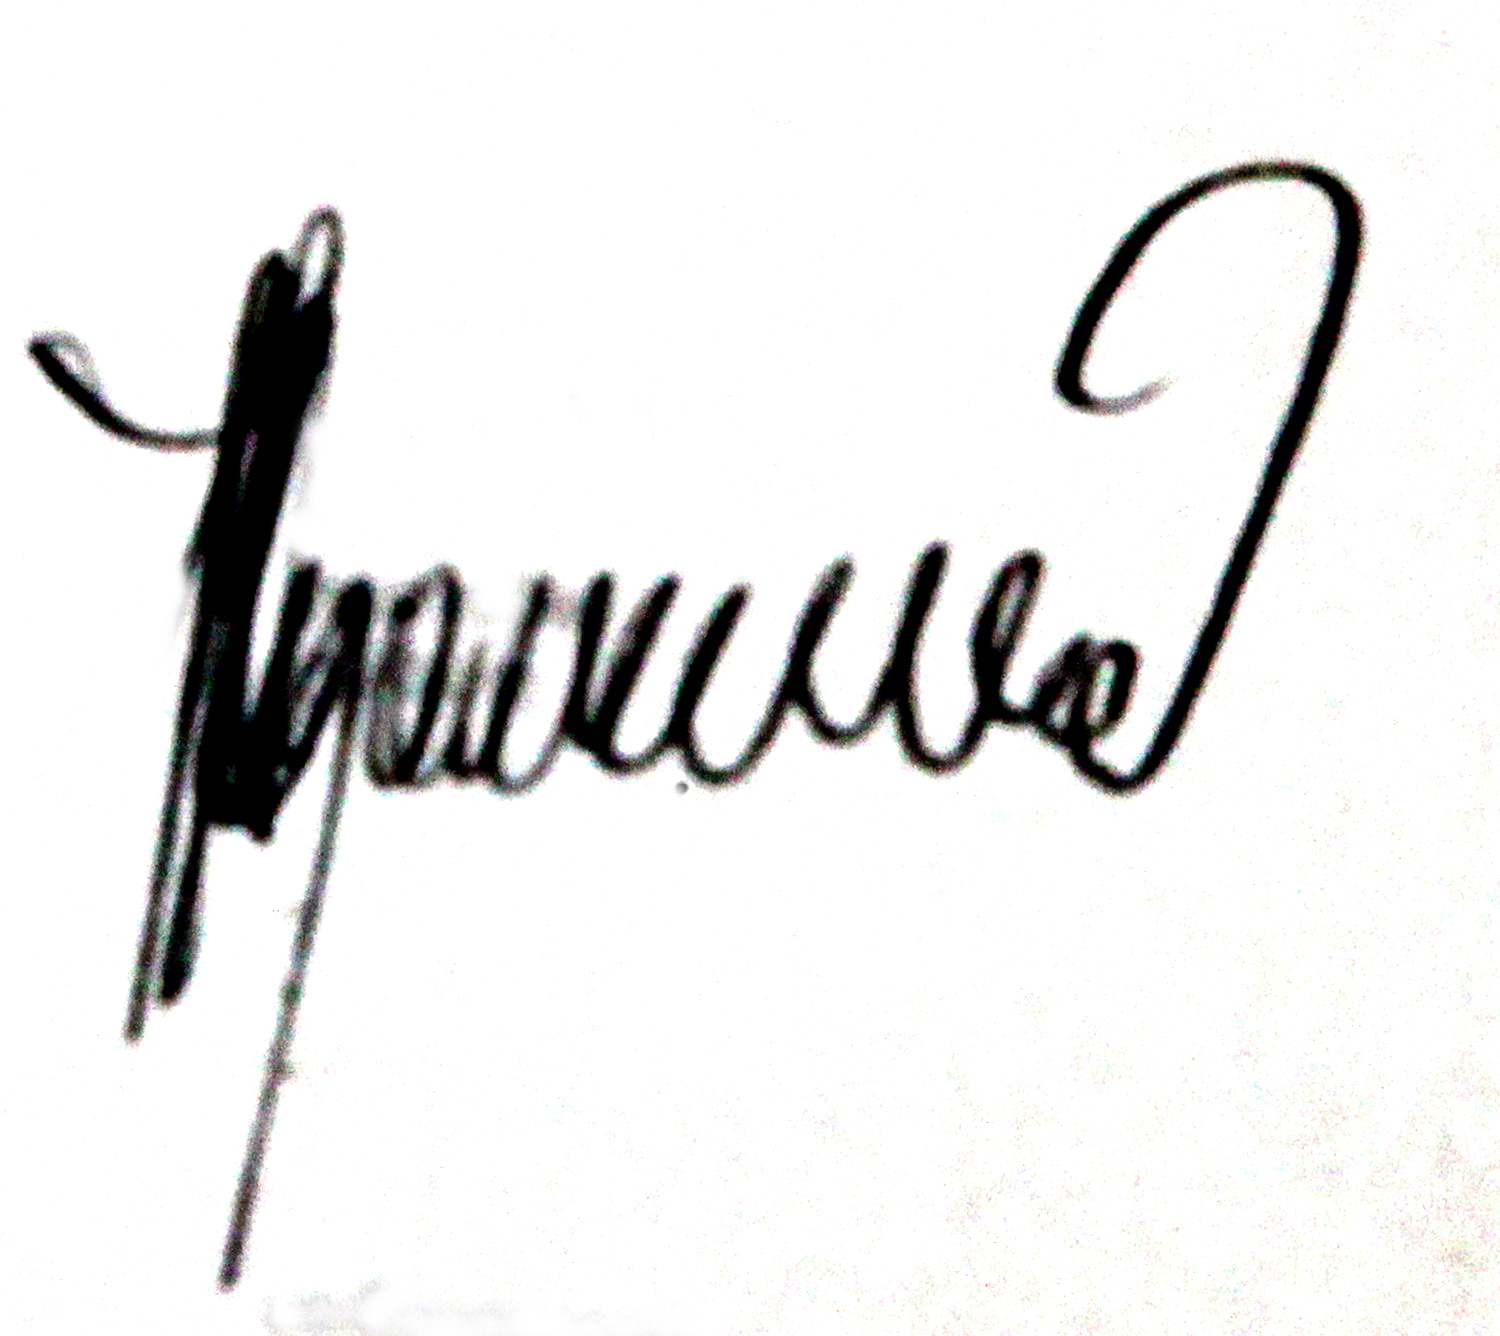
Signature of: milo lazarevic